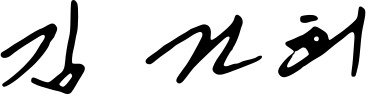
Signature of: kim keon hee